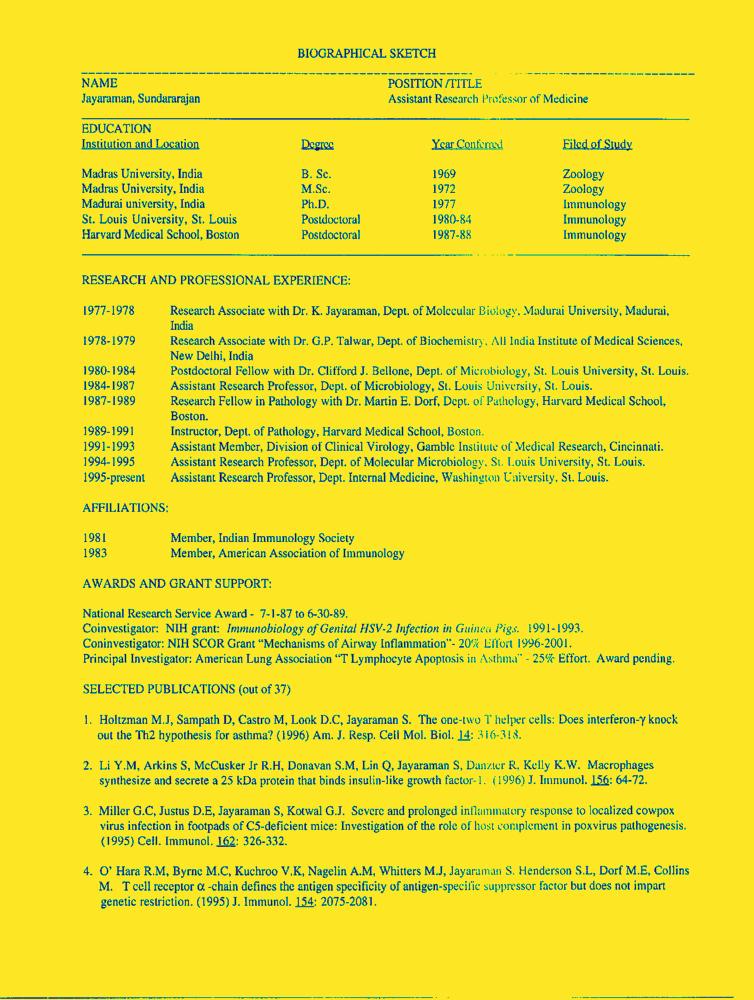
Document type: Resume-Doc